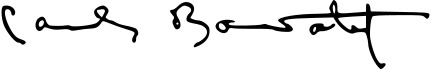
Signature of: carlos bonvalot